Question: Explain the disease:
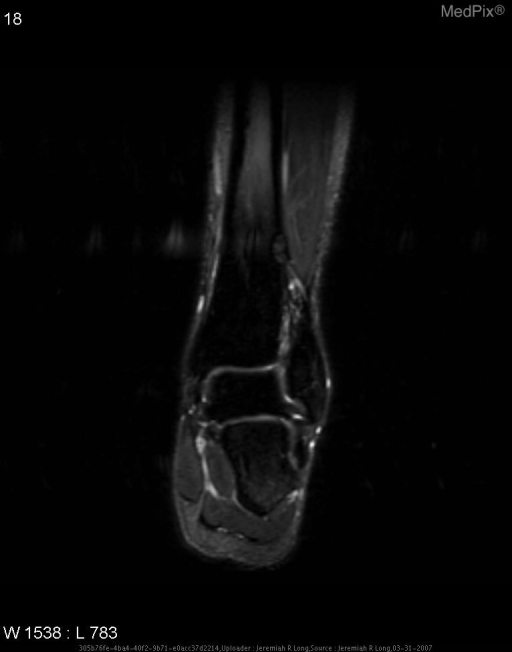
Answer: The disease is discussed as: Nonossifying fibroma (NOF), also known as fibroxanthoma, is a benign proliferation of fibroblasts with unknown etiology.

Demographics: NOFs are very common and routinely found in asymptomatic children over age 2. Peak occurrence in between ages 10-15 years. They are rarely found in patients over 25 years of age.

Disease course: The most frequent presentation is a child with an unrelated injury whose NOF is found on plain radiographs.  However, a child can sometime present with an NOF as the etiology for a primary complaint when the NOF causes noticeable deformity or pain.  Rarely, an NOF presents as pathologic fracture, usually when the lesion occupies more than 50% of the bone diameter.  NOFs of all presentations may increase or decrease in size before spontaneously resolving.

Dx: The diagnosis of NOF is usually made as an incidental finding on a radiograph obtained for other reasons.  The diagnosis can be made on radiographs alone due to its characteristic appearance; a lucent, lobulated lesion that is well defined with an eccentric epicenter and defined, often sclerotic margin.

Differential Dx:
*Fibrous cortical defect (defined as 0-2 cm and confined to cortex)
*Osteoblastoma (suggested by ossification and calcification)
*Adamantinoma (suggested by medullary invasion)
*Osteoid osteoma (usually has a central nidus and is painful)

Treatment: Unless symptomatic, these lesions are managed conservatively and no work-up is indicated.  If a malignant process is suspected, biopsy will yield the definitive diagnosis.  In the case of larger lesions where pathologic fracture has occurred or because of the size of the NOF, the patient may be prone to pathologic fracture, curettage with bone graft is performed.  Such intervention is usually reserved for cases in which the lesion occupies more than 50% of the diameter of a weight-bearing bone, or the lesion is greater than 33 mm in diameter.